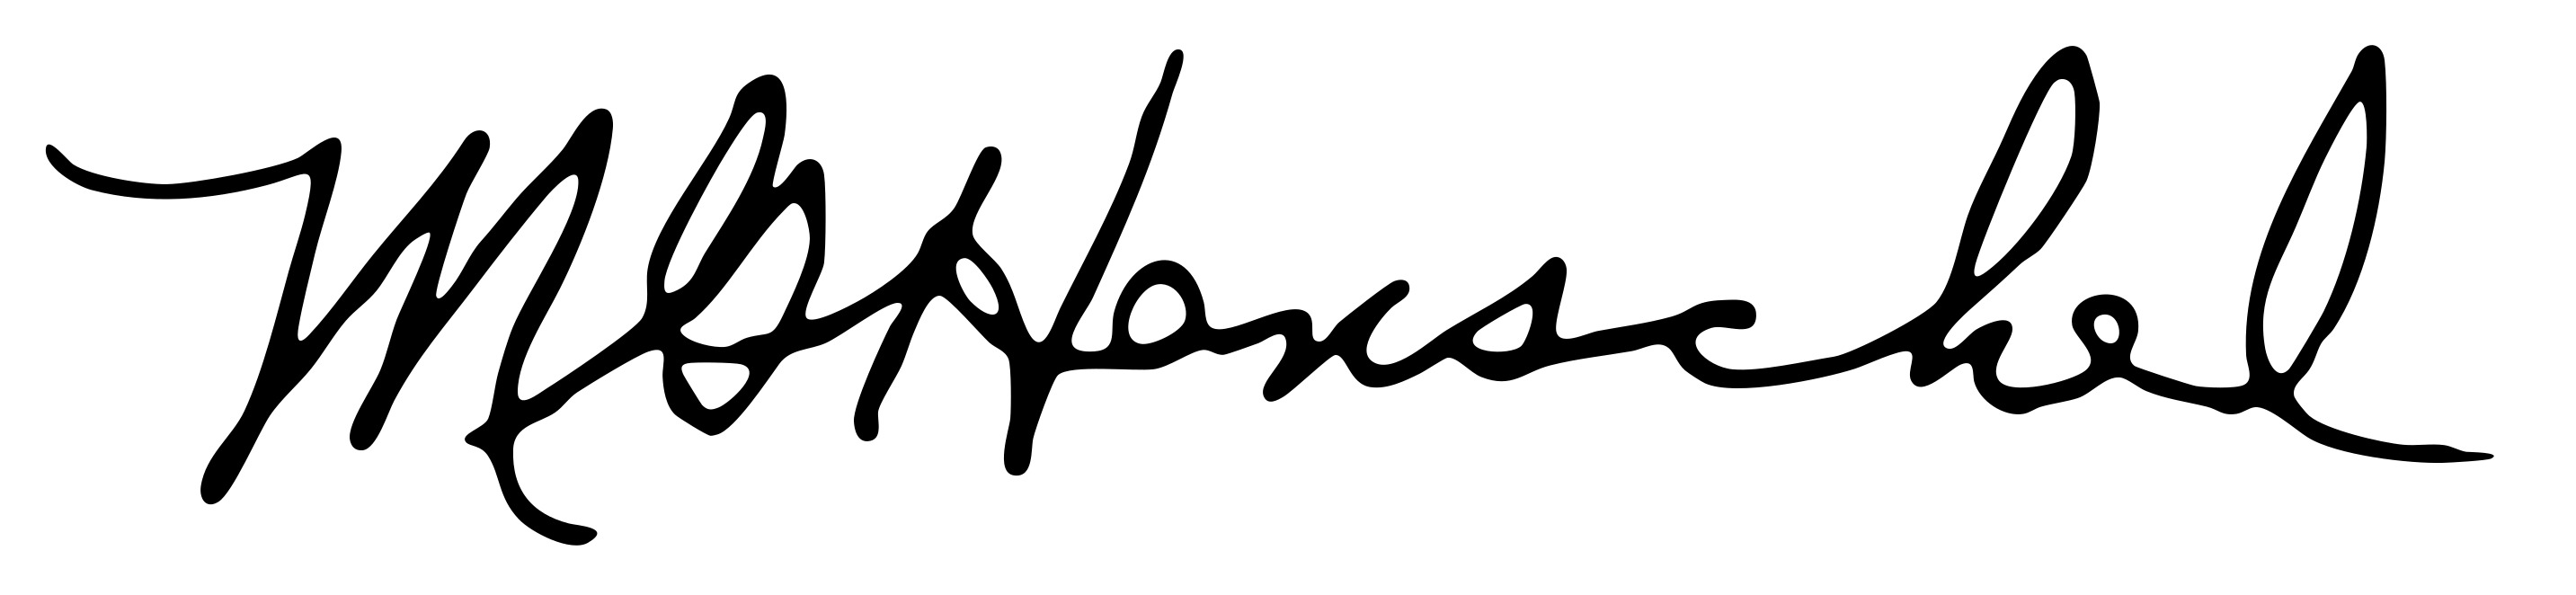
Signature of: milton george henschel